Question: What tax district, tax-rate area, or tax area code is specified in the document?
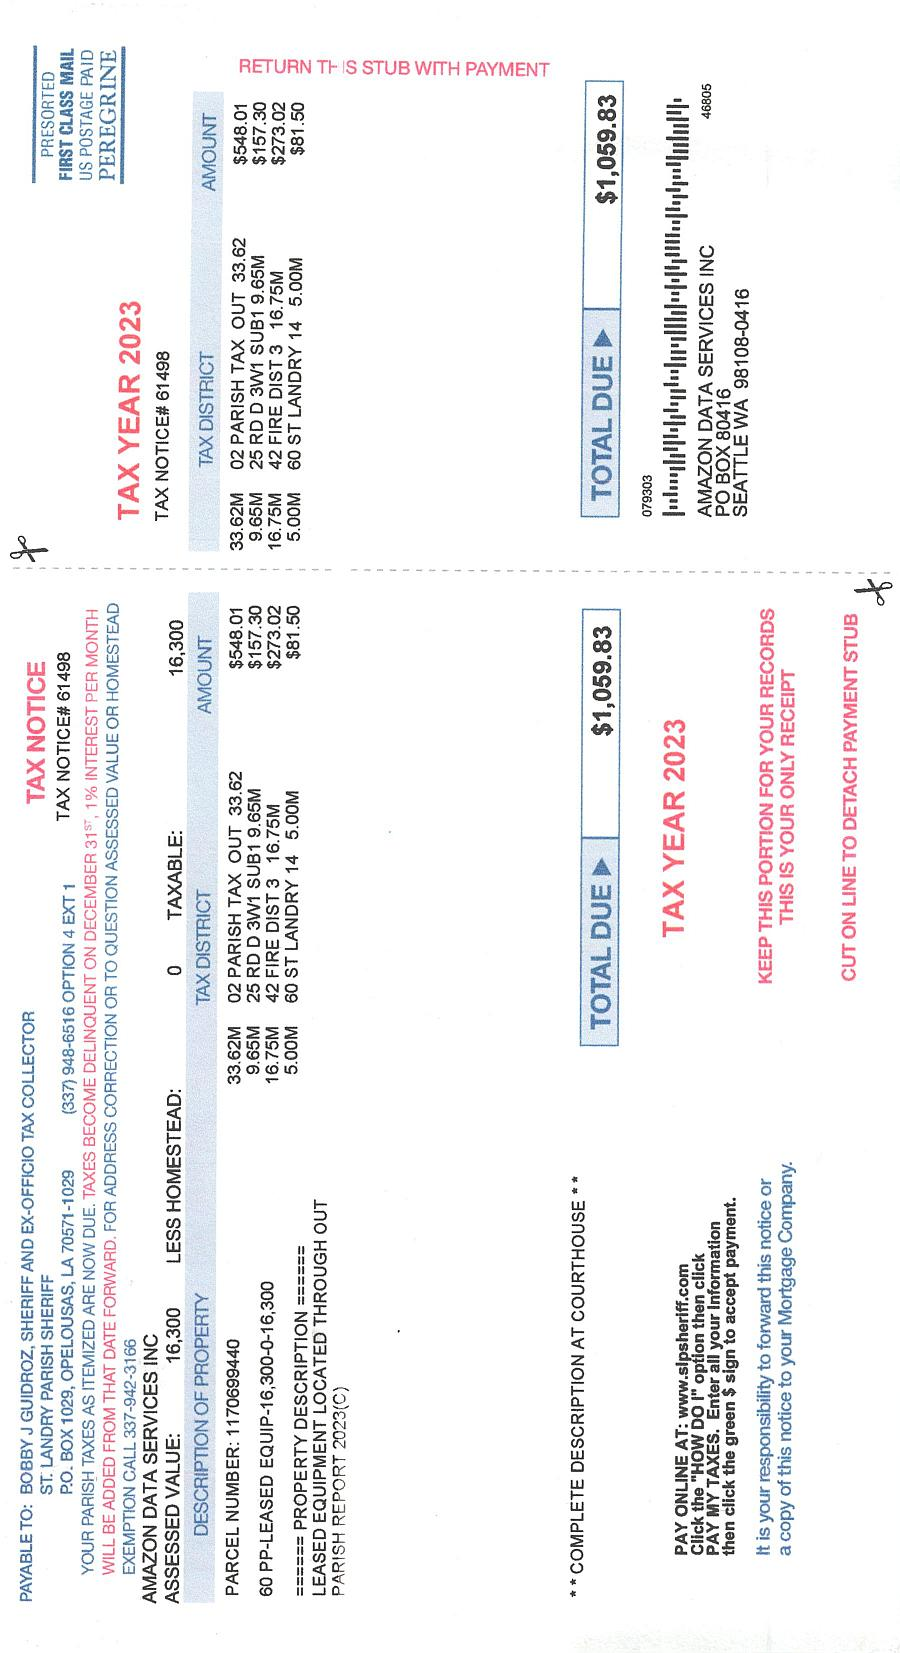
Answer: "$648.00 $273.22 $178.11 $30.00"